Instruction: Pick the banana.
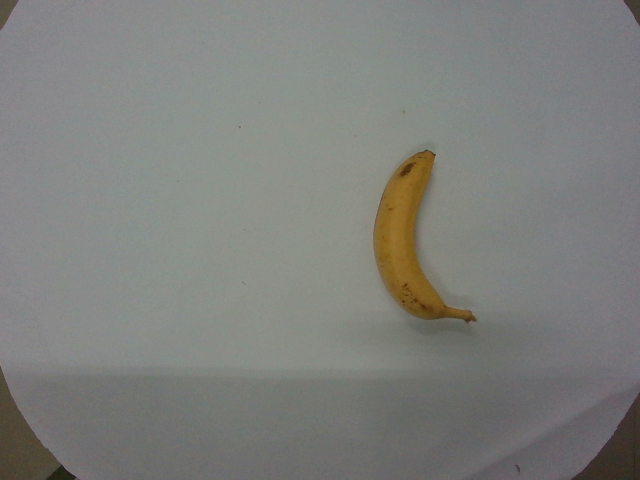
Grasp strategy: vertical